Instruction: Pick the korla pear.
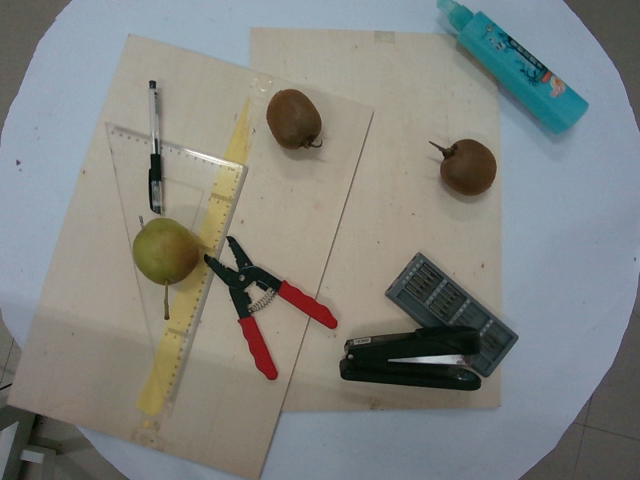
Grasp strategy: vertical